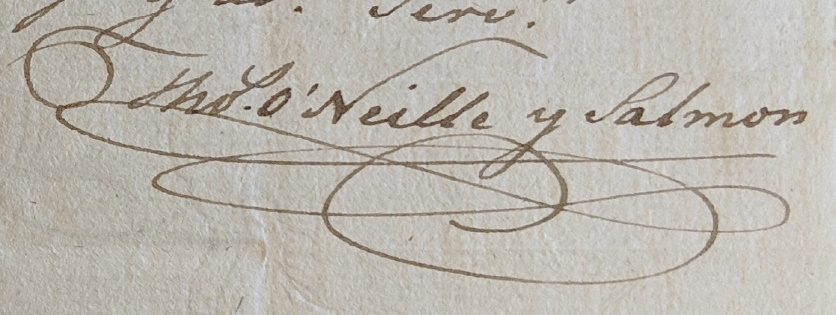
Signature of: tomás o neill